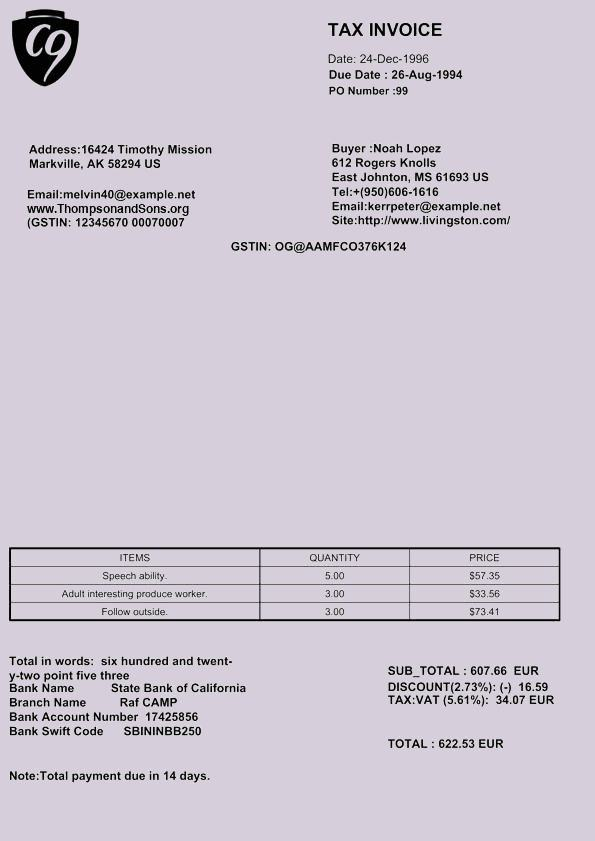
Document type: Invoice